Patient: Female, age 65
A 65-year-old Asian woman was admitted to our clinic in August 2019 due to fever (38.3-39  C), chest tightness, cough producing sputum, and shortness of breath for one day. Her clinical history could be defined by long-term leukopenia. She was diagnosed with MDS in 2014, after which she received supportive treatments. In 2019, she was admitted to the hospital with increased bone marrow blasts (10% vs 4%) and decreased megakaryocytes with small round separated nuclei (Figure 1A-E, Table 1). She received four courses of amifostine, but her symptoms did not improve. During hospitalization, she was infected with recurrent pneumonia, which could be relieved by multiple antibiotic treatments (Figure 2A and B). She received voriconazole after the last course in July 2019. Two months later, the symptoms of fever and pneumonia re-appeared again (Figure 2C).
On admission, she presented with fever and chest pain, and blood cell count at that time revealed lymphocytopenia and monocytopenia. The blood routine test showed a white blood cell (WBC) count of 1800 cells/mm3, a low monocyte count of 0-0.1 cells/mm3; a hemoglobin level of 7.6 g/dL; and a platelet count of 17 x 109/L. The absolute count of B cell (CD19+) was 6x106/L (50-670x106), NK cell (CD3-/CD16+56+) count was 34x106/L(40-1000x106/L). The CD4+ T-cell count was 141 cells/mm3 and the CD4/CD8 ratio was 0.99. She also had splenomegaly (4.1 cm in size) and iron overload (ferritin: 2361.4ng/mL). The results of Epstein-Barr virus (EBV)-DNA and cytomegalovirus (CMV)-DNA were negative. Next, the patient was treated with tigecycline, ceftazidime, and voriconazole according to the manifestation of lung computed tomography (CT) scan (Figure 2D). Furthermore, Klebsiella pneumoniae infection was confirmed by sputum culture analysis, after which she received therapy with caspofungin, posaconazole, cefoperazone, linezolid, ganciclovir, sulfamethoxazole, amphotericin B, and polymyxin subsequently. However, no significant improvement was observed with reference to fever and pneumonia. During this time, she developed chest tightness and dyspnea which required continuous high-flow oxygen inhalation. She was not able to undergo a bronchoscopy. Complicated with severe infection, the patient also developed acute heart failure. Eventually, we sequenced the patient's peripheral blood specimens despite her repeated negative sputum culture, after which the M. kansasii infection was confirmed. Consequently, she was given antibiotic therapy, consisting of ethambutol, rifabutin, and clarithromycin as recommended. Her situation significantly improved within 2 weeks of therapy (without fever). C-reactive protein (CRP) level remarkably decreased from 250.87 mg/L to an almost normal level. According to the above-mentioned signs and symptoms, the patient was suspected of having MonoMAC syndrome. The next-generation sequencing (NGS, peripheral blood) found a heterozygous mutation in GATA2 (exon6:c.1126_1128del:p.K376del) along with U2AF1 (exon2:c.C101T:p.S34F), SETBP1 (exon4, cG2602A:pD868N, exon4:cG2608A:pG870S), ASXL1 (exon12:c.G2548T:p.E850X) as well as KMT2D, BRAF, EPPK1, and ETV6. Her son was further confirmed with the same GATA2 mutation with oral mucosal specimen. Unfortunately, the patient died of carbapenem-resistant Klebsiella pneumoniae bloodstream infection on October 2019, 41 days after the MonoMAC diagnosing.
Keywords: gata-2 germline mutation, m kansasii, monomac, monocytopenia and mycobacterial infection syndrome, next-generation sequencing, nontuberculous mycobacteria
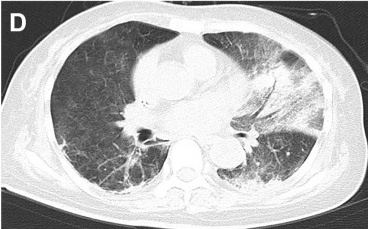
Image caption: Computed tomography (CT) manifestation of recurrent pulmonary infection. The recurrent pneumonia was observed during the hospitalization.